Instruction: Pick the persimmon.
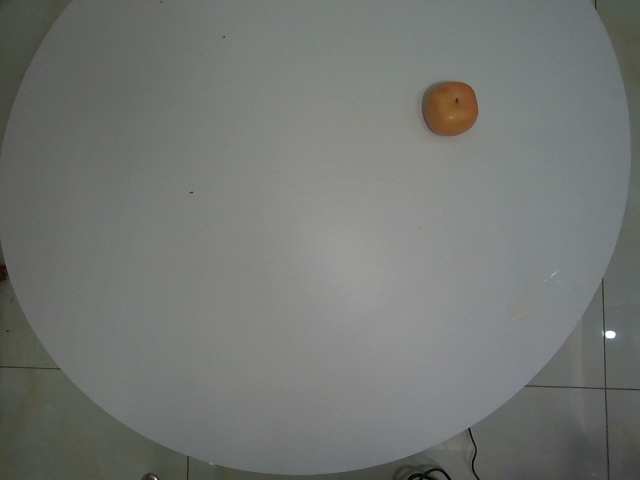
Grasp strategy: vertical